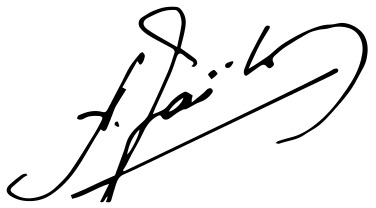
Signature of: abdelkader zaïbek